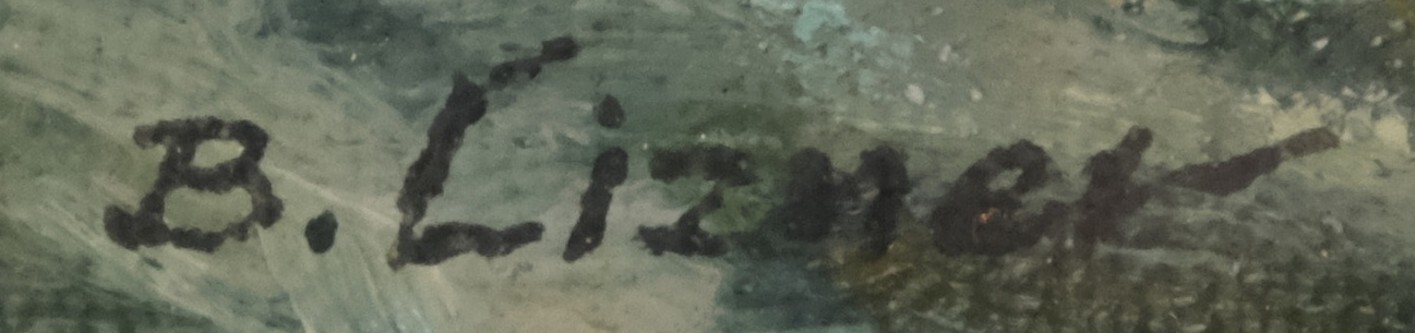
Signature of: bohumil lizner